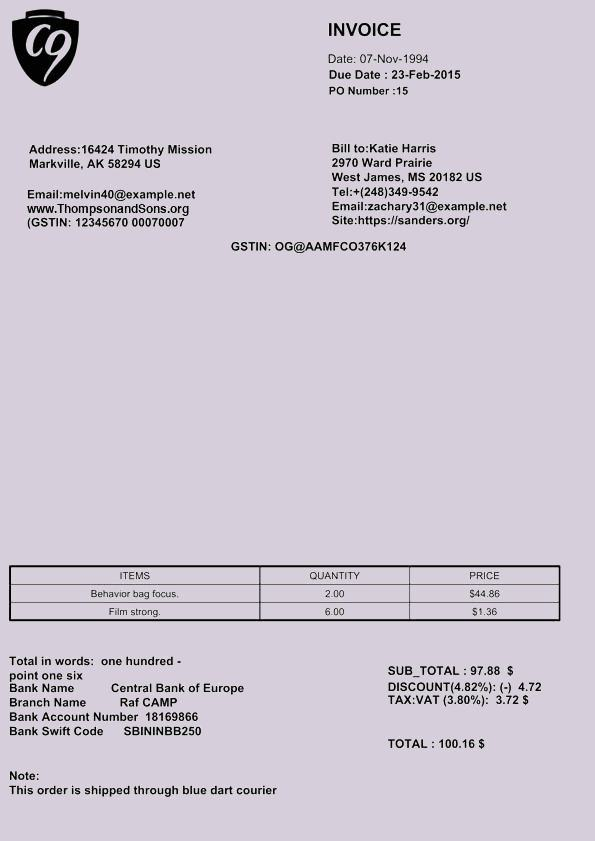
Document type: Invoice